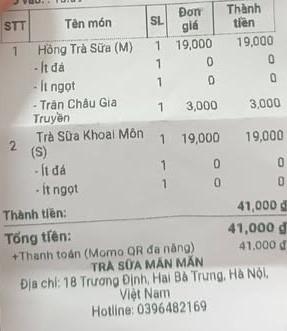
<table>
<tr>
<th>STT</th>
<th>Tên món</th>
<th>SL</th>
<th>Đơn giá</th>
<th>Thành tiền</th>
</tr>
<tr>
<td>1</td>
<td>Hồng Trà Sữa (M)
- Ít đá
- Ít ngọt
- Trân Châu Gia Truyền</td>
<td>1
1
1
1</td>
<td>19,000
0
0
3,000</td>
<td>19,000
0
0
3,000</td>
</tr>
<tr>
<td>2</td>
<td>Trà Sữa Khoai Môn (S)
- Ít đá
- Ít ngọt</td>
<td>1
1
1</td>
<td>19,000
0
0</td>
<td>19,000
0
0</td>
</tr>
</table>

Thành tiền: 41,000 đ
Tổng tiền: 41,000 đ
+Thanh toán (Momo QR đa năng) 41,000 đ
TRÀ SỮA MĂN MĂN
Địa chỉ: 18 Trương Định, Hai Bà Trưng, Hà Nội, Việt Nam
Hotline: 0396482169